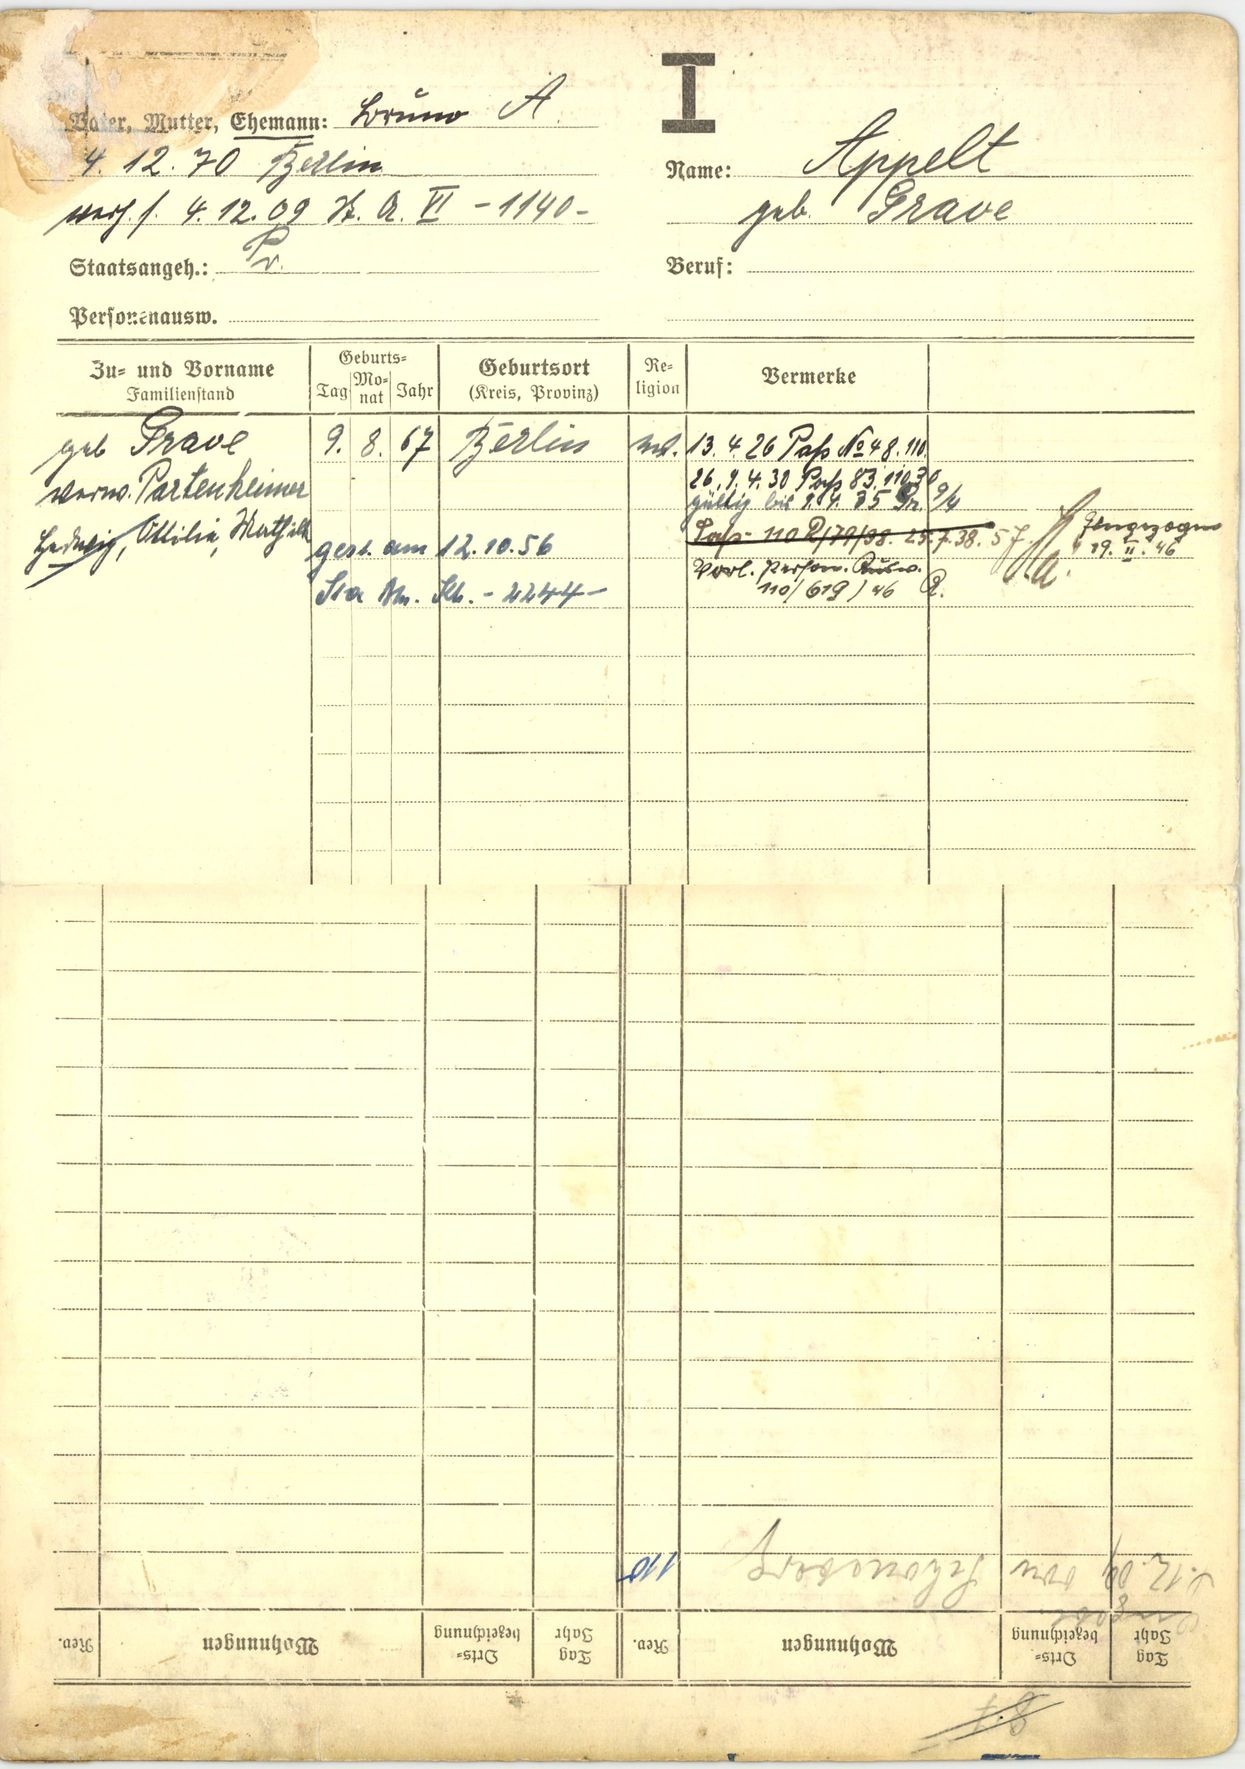
Appelt
geb. Grave